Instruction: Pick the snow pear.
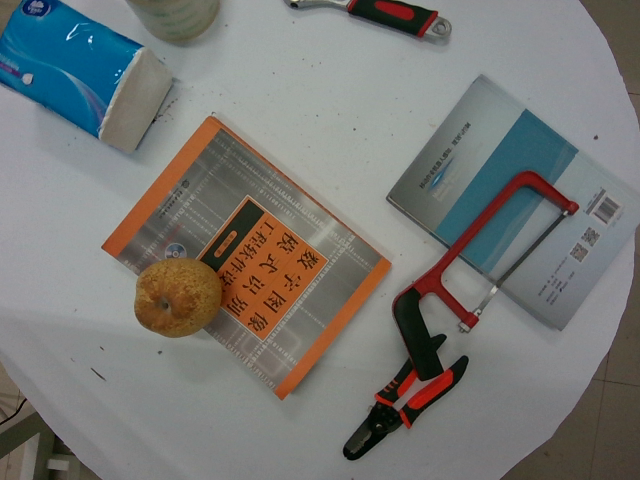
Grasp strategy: vertical